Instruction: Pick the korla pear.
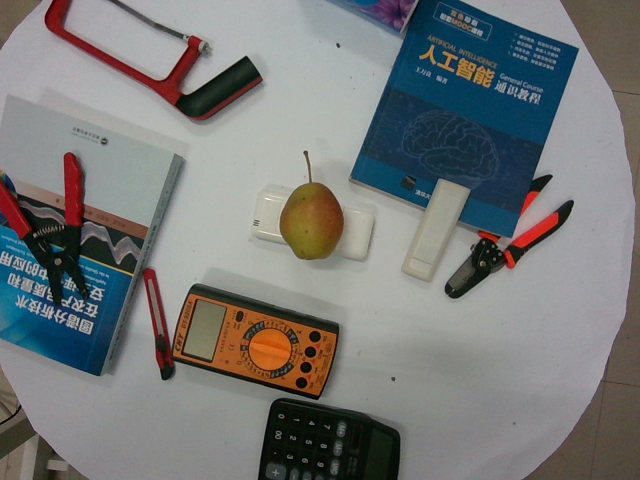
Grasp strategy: vertical